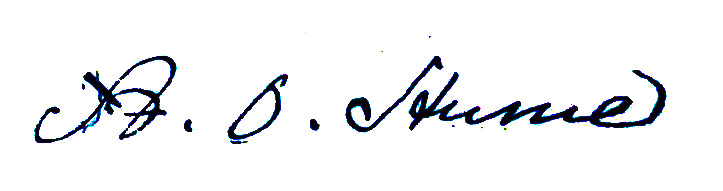
Signature of: allan hume